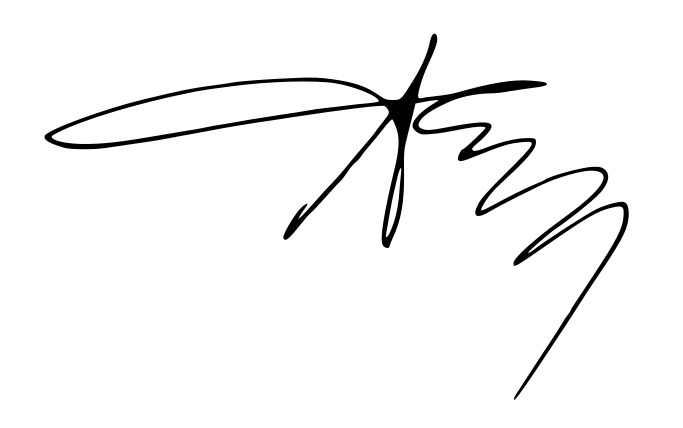
Signature of: ryszard galla